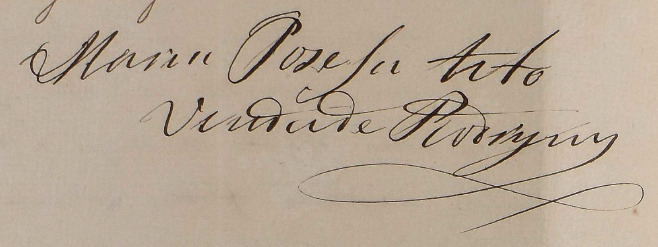
Signature of: josefa tito recalde